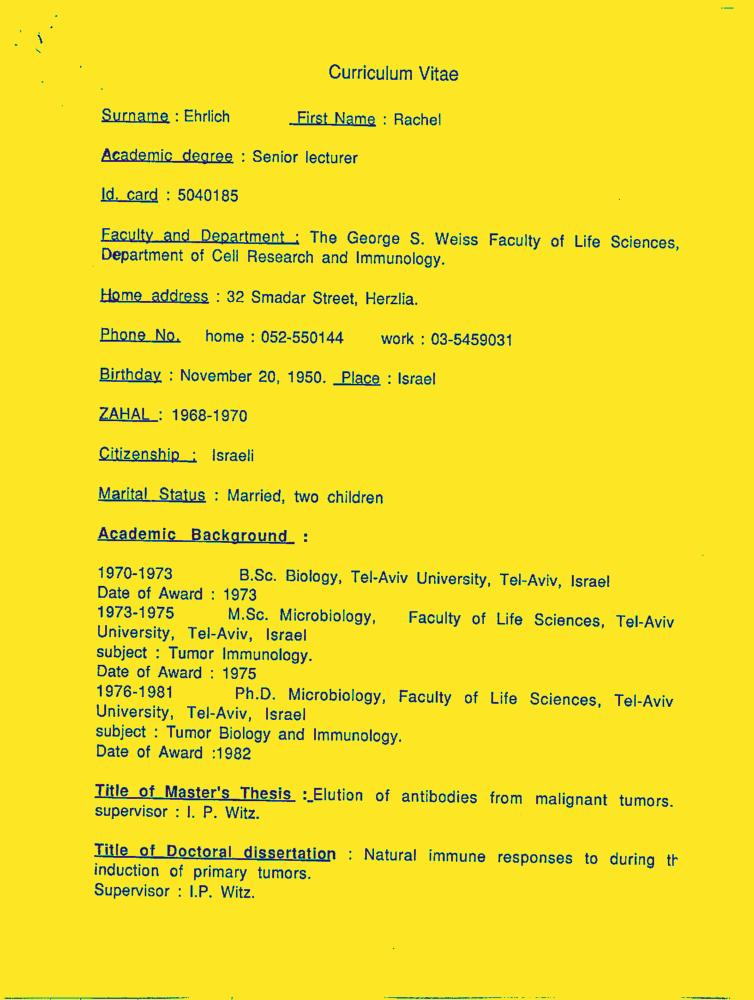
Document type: Resume-Doc